Question: Describe the condition in detail:
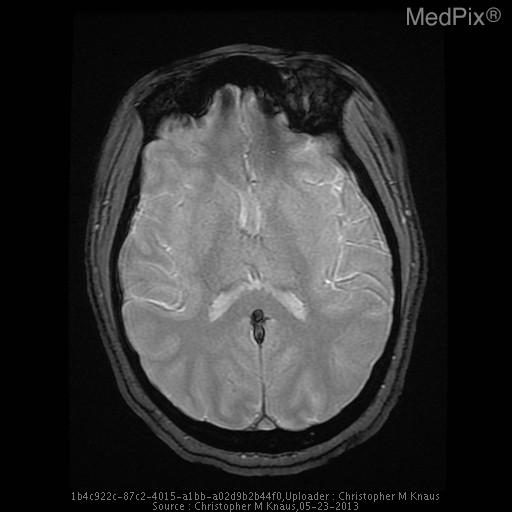
Answer: The disease is discussed as: Venous sinus thrombosis is caused by thrombus formation in the dural venous sinuses or cerebral veins.  It is an uncommon disorder (2-7 per million) which can have serious complications.  Causal factors include local (regional infection, trauma, neoplasm) and systemic (dehydration, hypercoagulable states, pregnancy, oral contraceptives).  Clinical presentation includes headache, neurologic deficits or seizures.  The superior sagittal sinus is most commonly affected, followed by the transverse and sigmoid sinuses.  Complications include venous infarcts, intracerebral hemorrhage and intracranial hypertension.

On noncontrast CT, the thombosed sinus is usually hyperdense.  This is nonspecific as dehydrated patients, adjacent subdural or subarachnoid hemorrhage or elevated hematocrit can cause increased sinus attenuation.  On contrast enhanced CT, the empty delta sign is a central defect from thrombus surrounded by contrast enhanced blood.  On MRI, absence of a flow void or abnormal signal within the sinus is seen.

MR venography with two-dimensional time-of-flight is used due to high sensitivity for slow flow compared to 3D TOF.  Contrast enhanced MRV improves visualization of small vessels.  CT venography is a rapid and accurate method for evaluating the venous sinuses.  Disadvantages include ionizing radiation exposure and need for iodinated contrast material.